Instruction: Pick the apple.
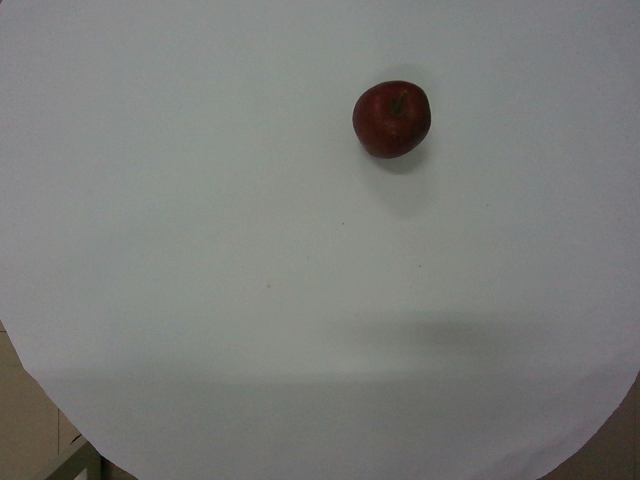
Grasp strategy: vertical